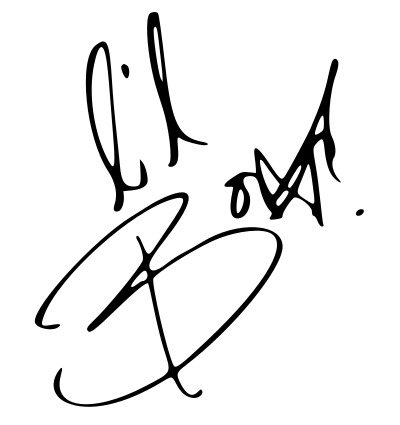
Signature of: lil yachty